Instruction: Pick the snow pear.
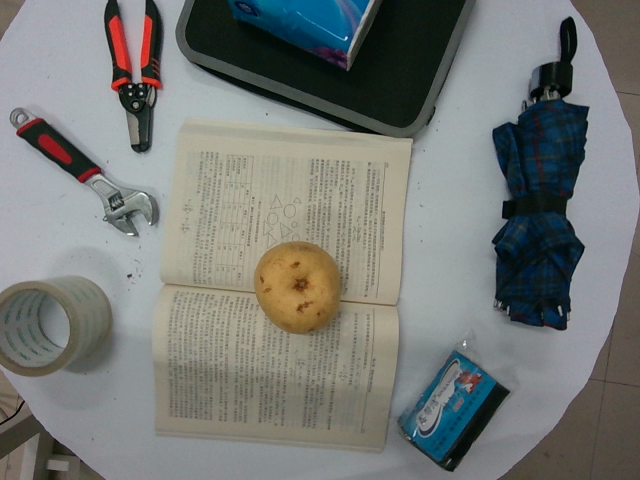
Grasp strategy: vertical